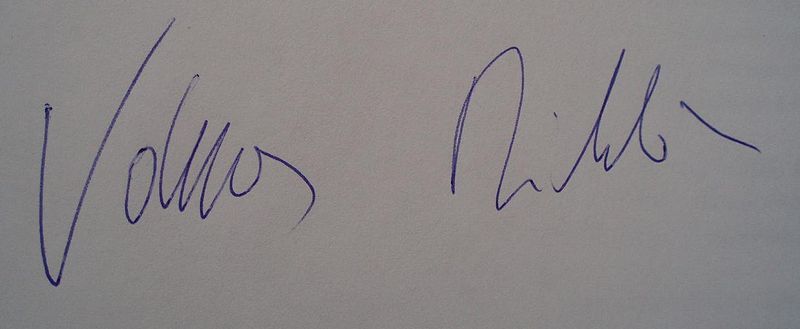
Signature of: miklós vámos